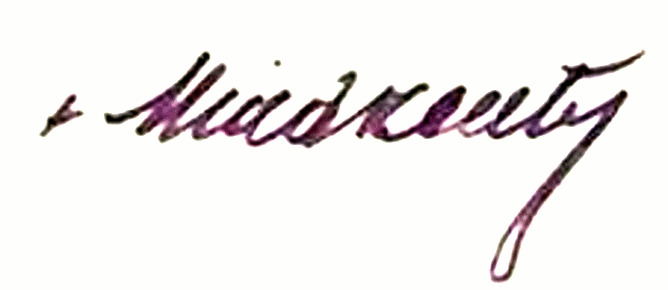
Signature of: józsef mindszenty